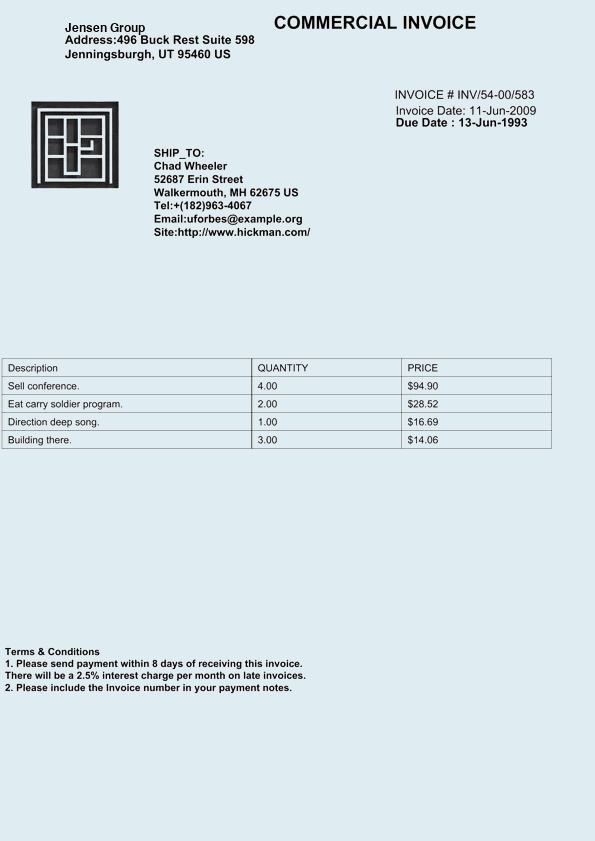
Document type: Invoice